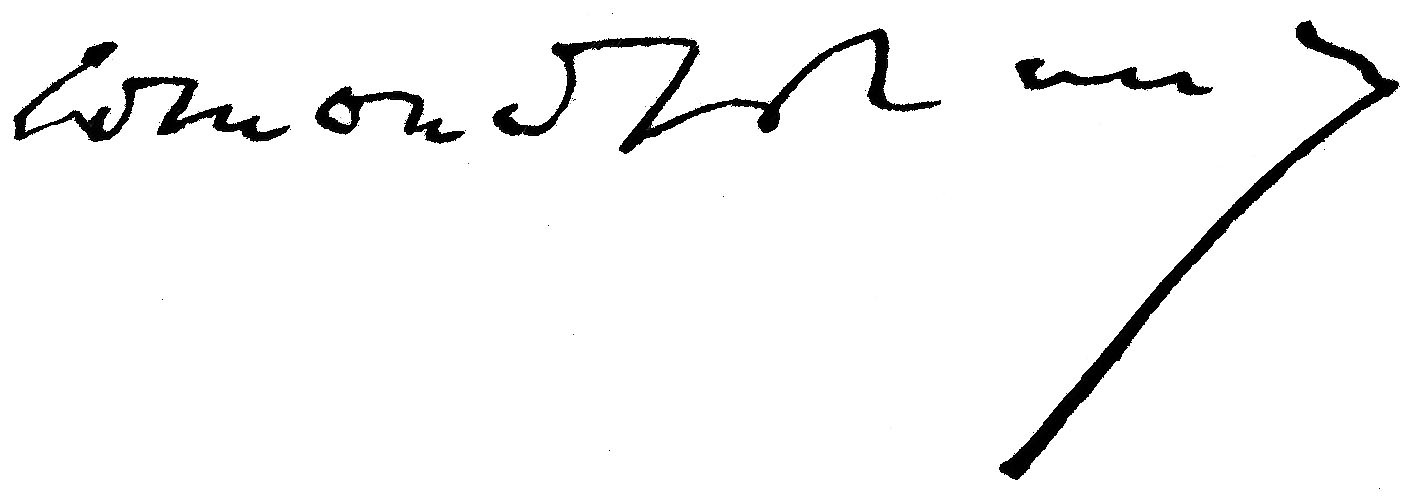
Signature of: edmond blanc